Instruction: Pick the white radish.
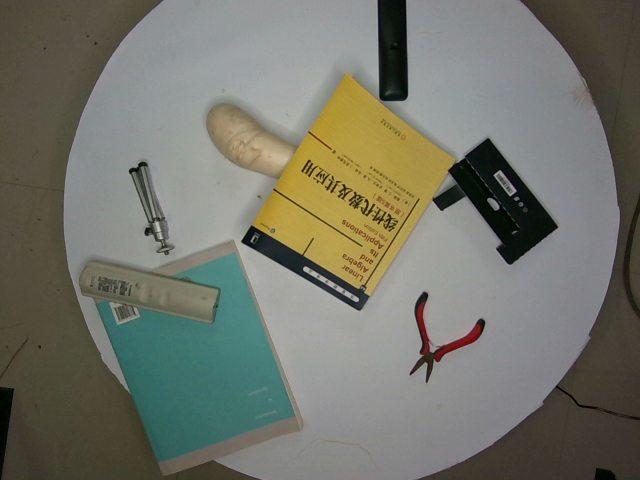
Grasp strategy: vertical